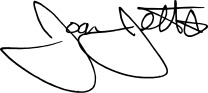
Signature of: joan jett